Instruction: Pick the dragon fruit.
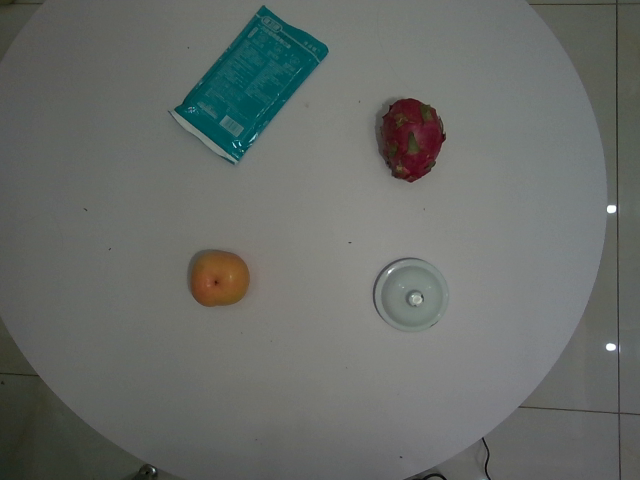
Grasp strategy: vertical